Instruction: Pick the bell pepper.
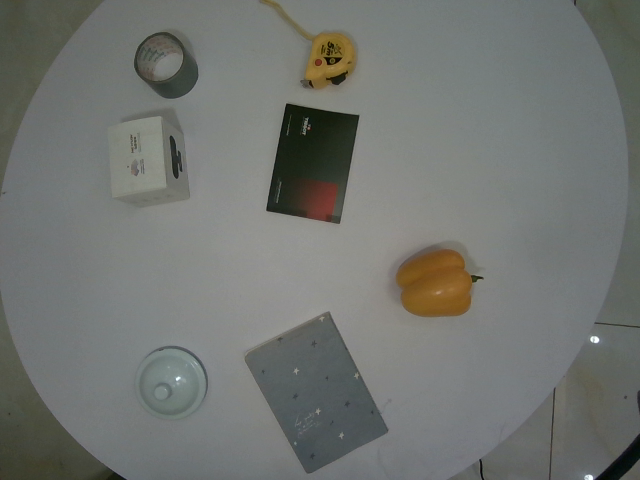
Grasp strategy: vertical